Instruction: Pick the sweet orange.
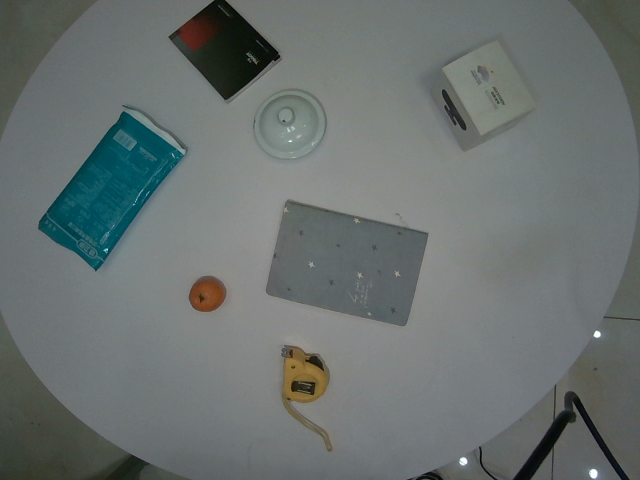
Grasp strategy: vertical